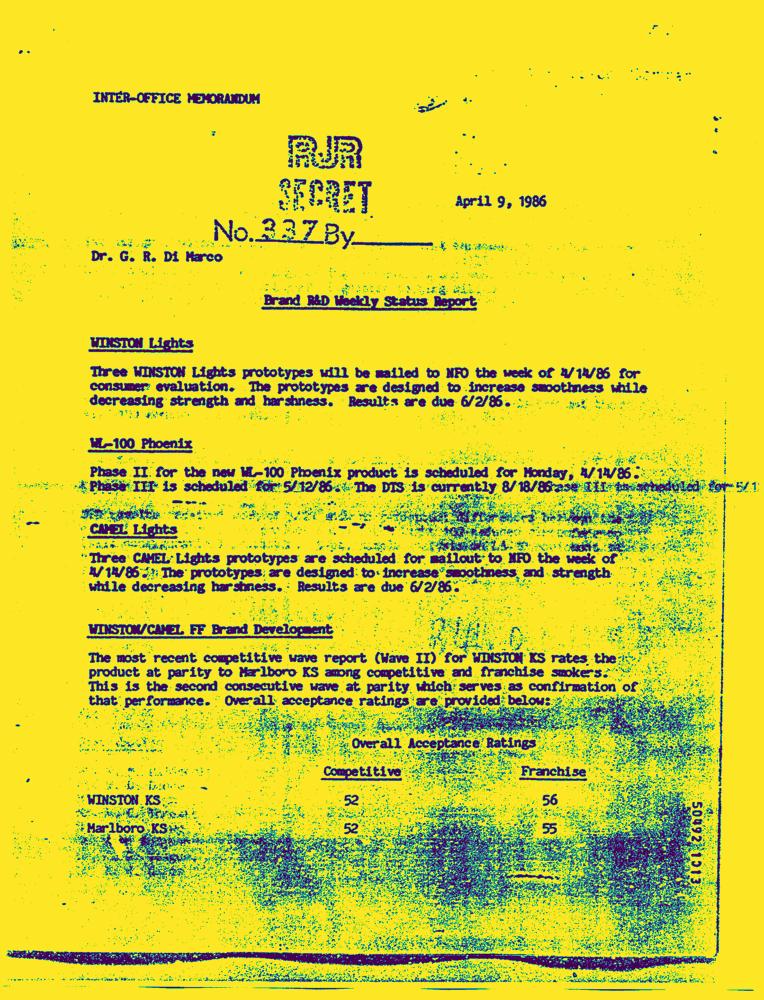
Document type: Letter-Doc